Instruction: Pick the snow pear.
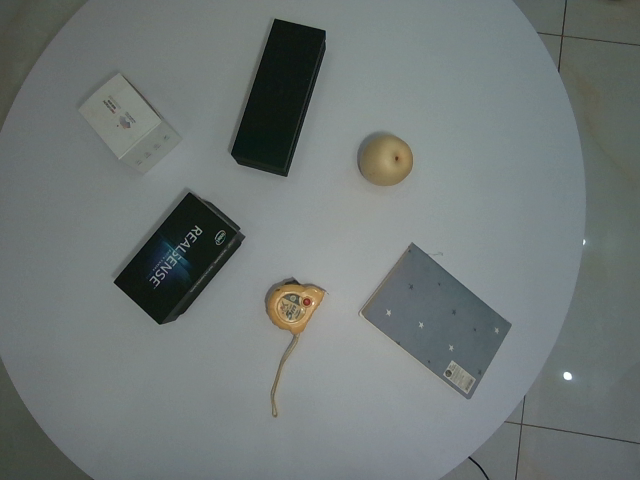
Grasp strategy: vertical